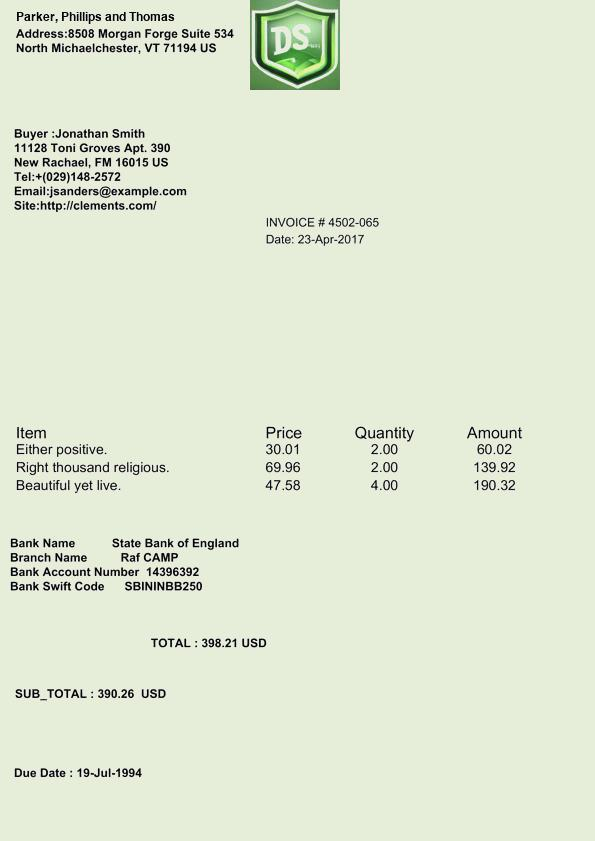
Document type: Invoice